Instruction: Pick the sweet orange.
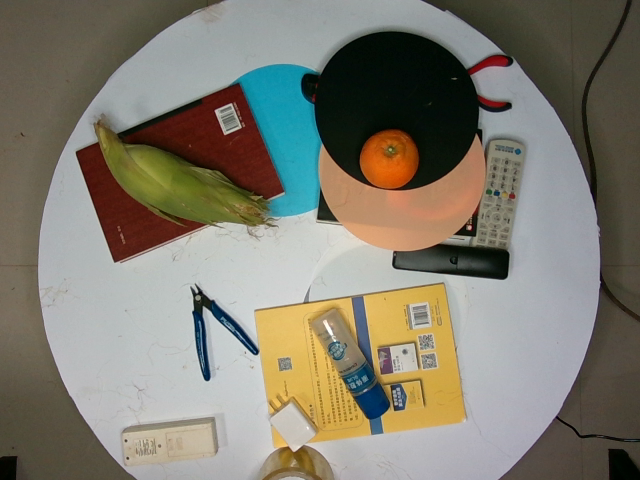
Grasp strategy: vertical